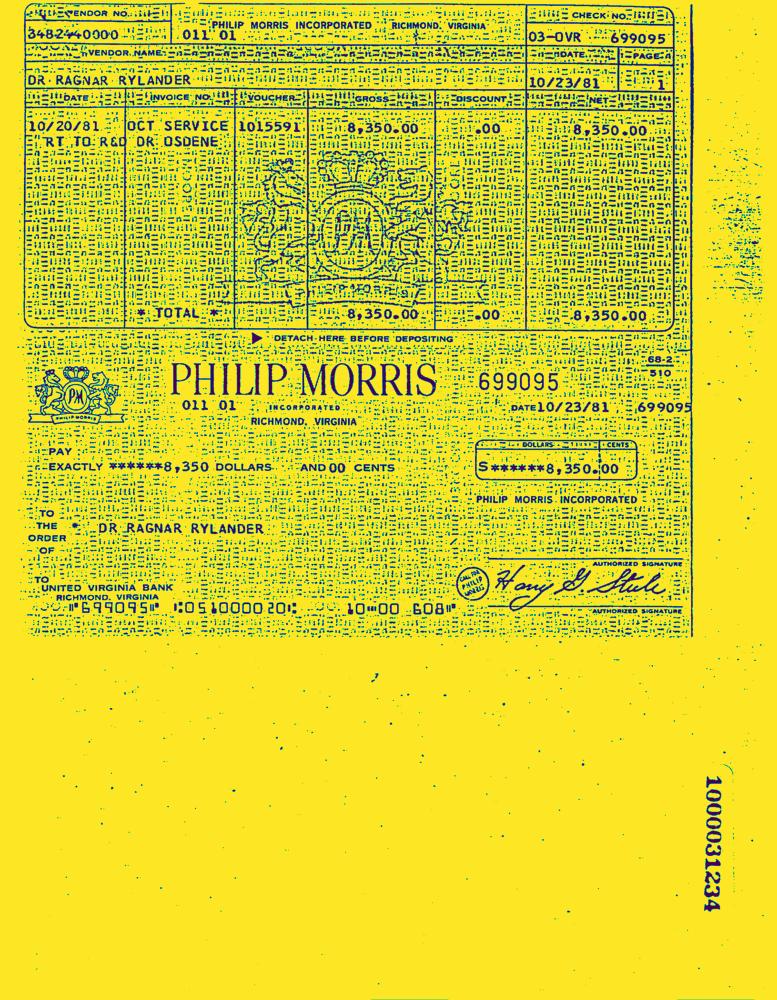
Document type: Invoice-Doc